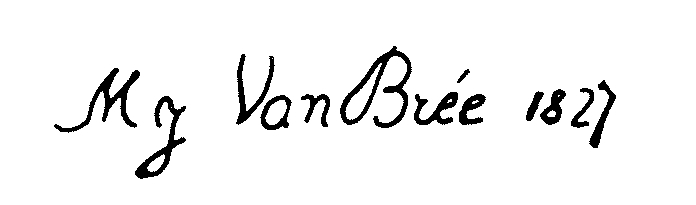
Signature of: mattheus ignatius van bree